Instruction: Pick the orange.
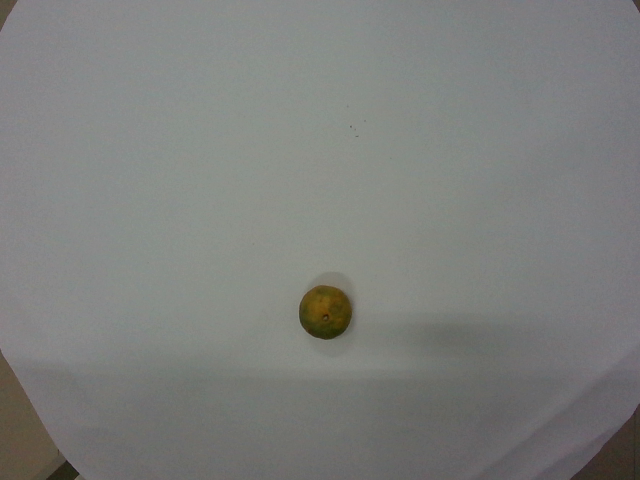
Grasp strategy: vertical